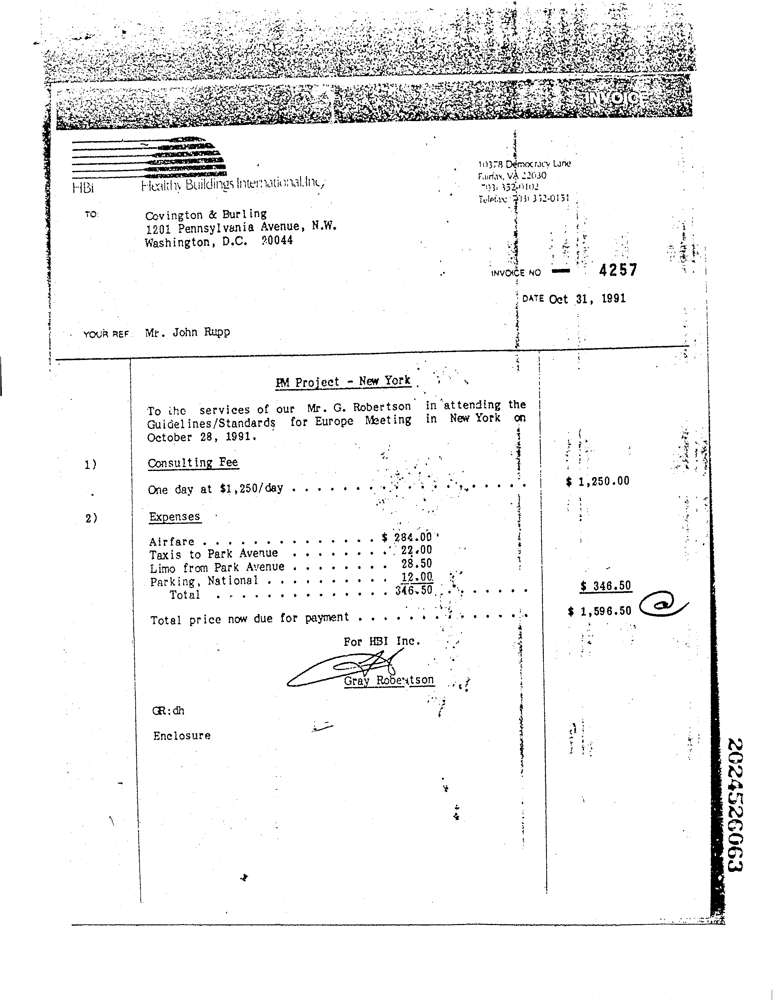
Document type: Invoice